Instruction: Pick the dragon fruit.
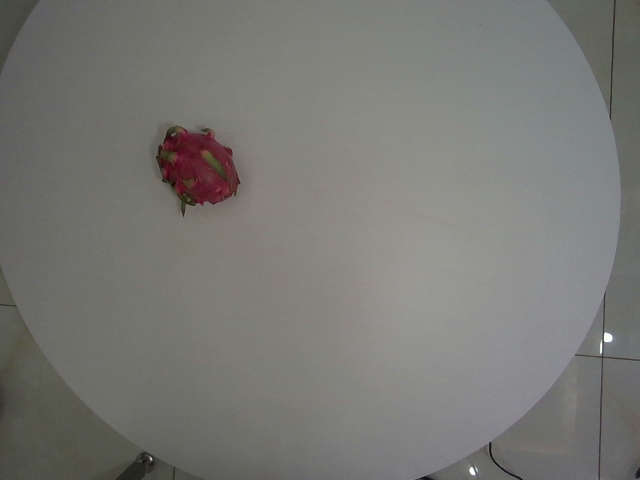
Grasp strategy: vertical